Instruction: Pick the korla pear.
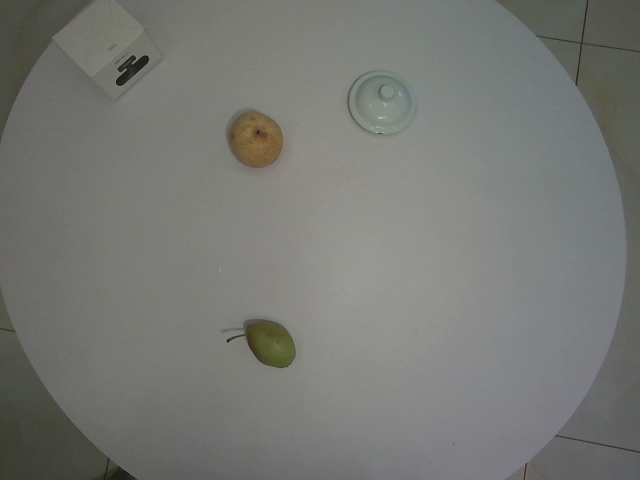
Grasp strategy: vertical